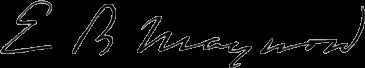
Signature of: elisha b maynard